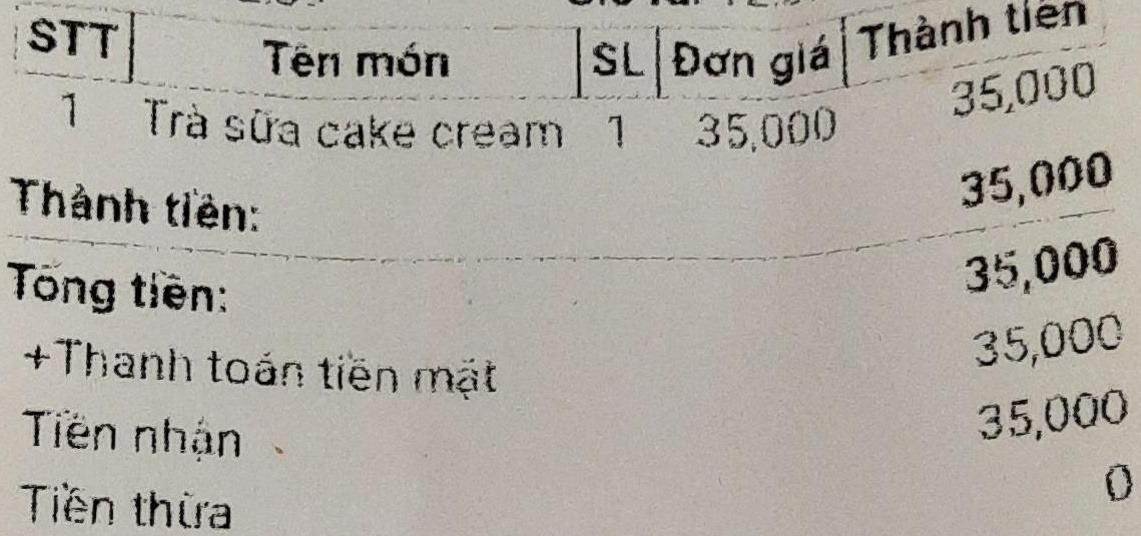
<table>
<tr>
<th>STT</th>
<th>Tên món</th>
<th>SL</th>
<th>Đơn giá</th>
<th>Thành tiền</th>
</tr>
<tr>
<td>1</td>
<td>Trà sữa cake cream</td>
<td>1</td>
<td>35,000</td>
<td>35,000</td>
</tr>
</table>

Thành tiền: 35,000
Tổng tiền: 35,000
+Thanh toán tiền mặt 35,000
Tiền nhận 35,000
Tiền thừa 0